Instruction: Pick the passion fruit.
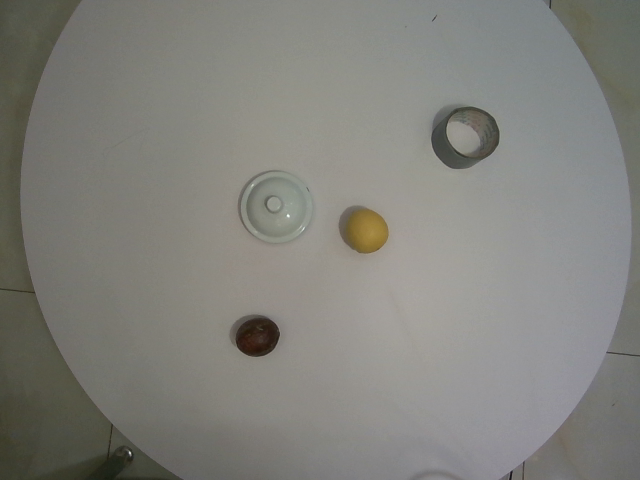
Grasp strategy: vertical